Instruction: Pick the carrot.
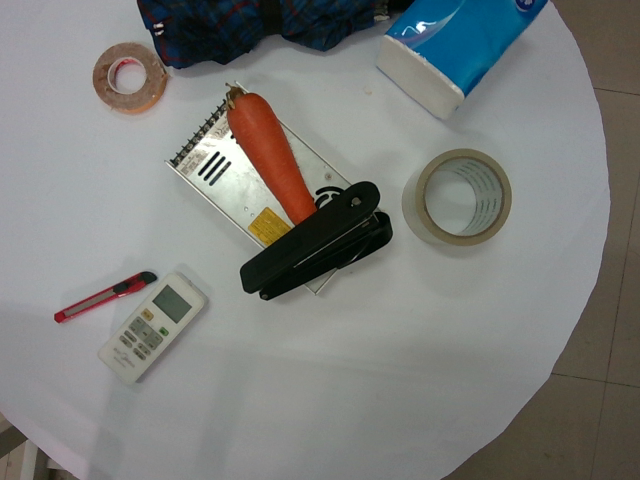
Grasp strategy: vertical